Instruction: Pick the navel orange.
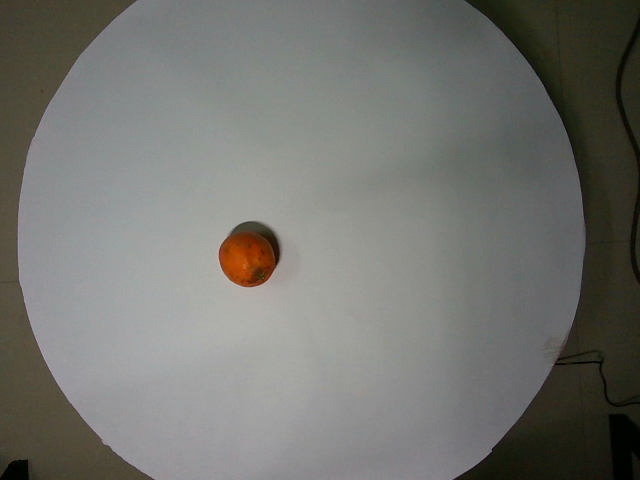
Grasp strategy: vertical